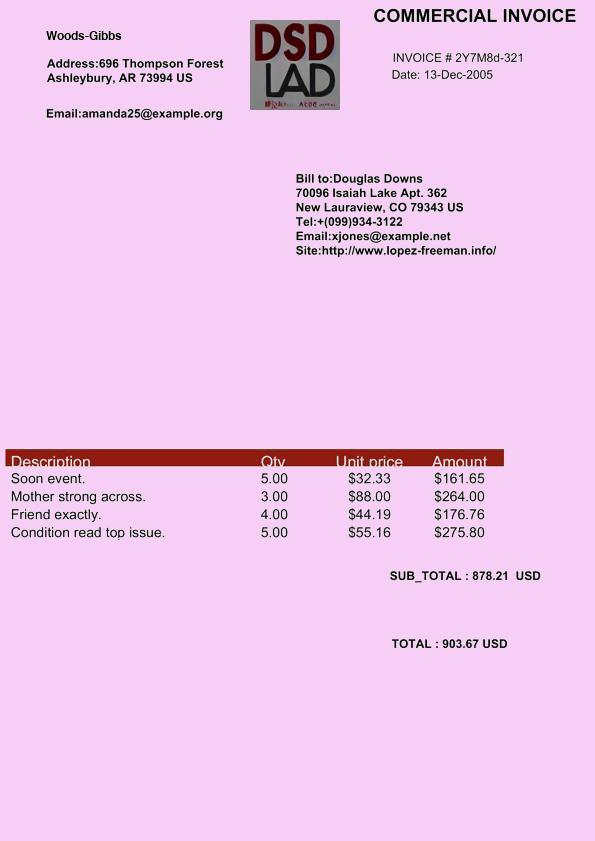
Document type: Invoice